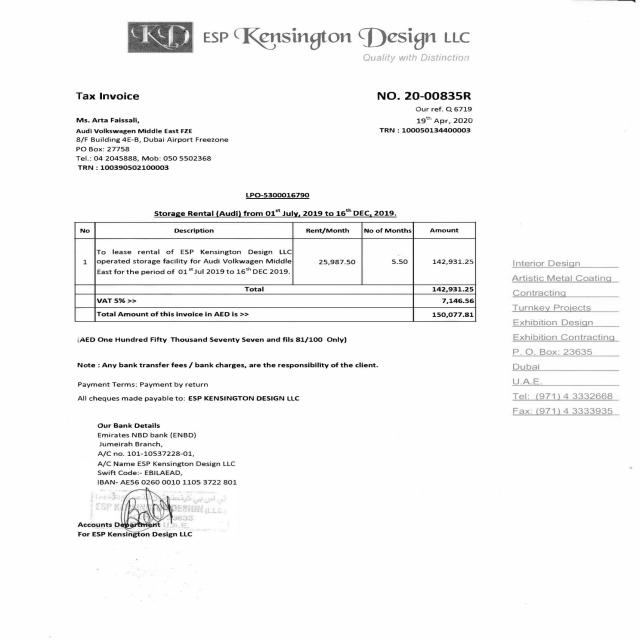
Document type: Invoice